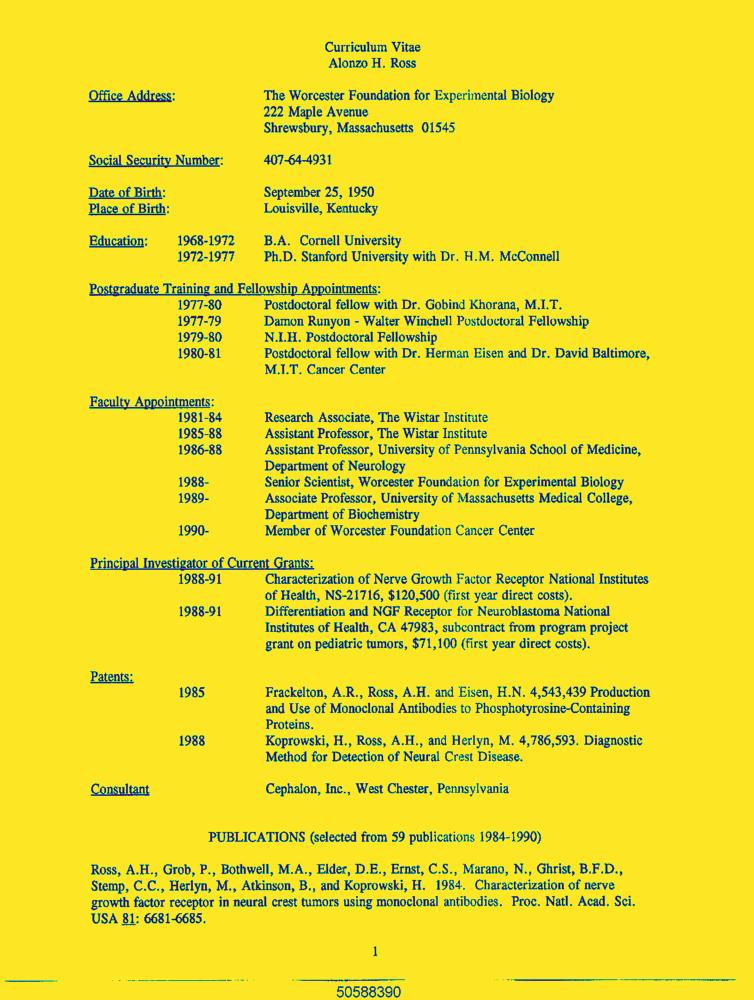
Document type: Resume-Doc